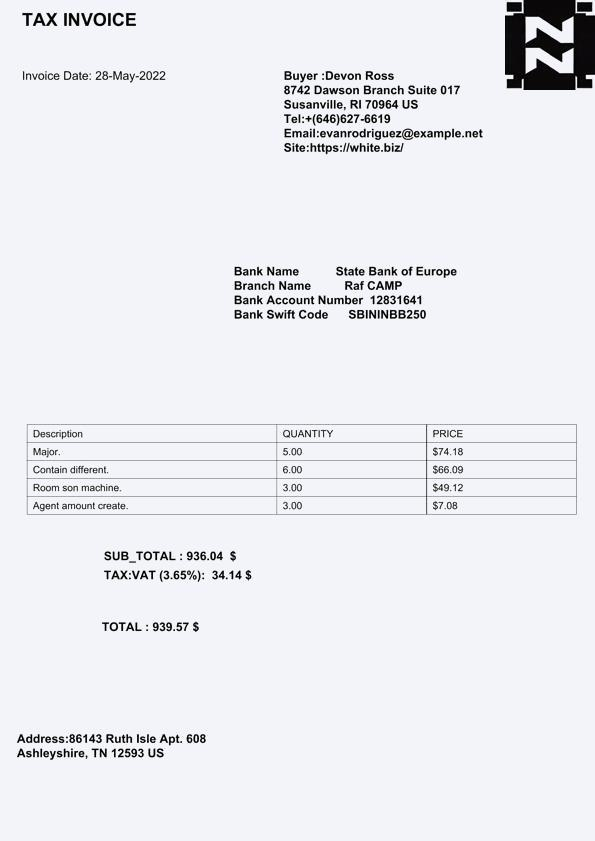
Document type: Invoice